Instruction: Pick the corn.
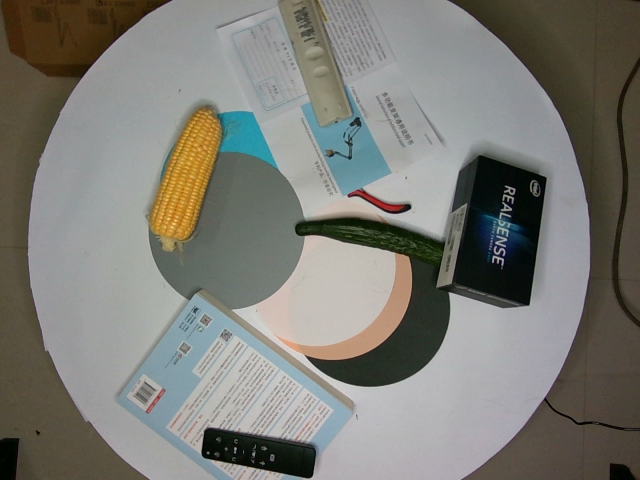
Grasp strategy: vertical